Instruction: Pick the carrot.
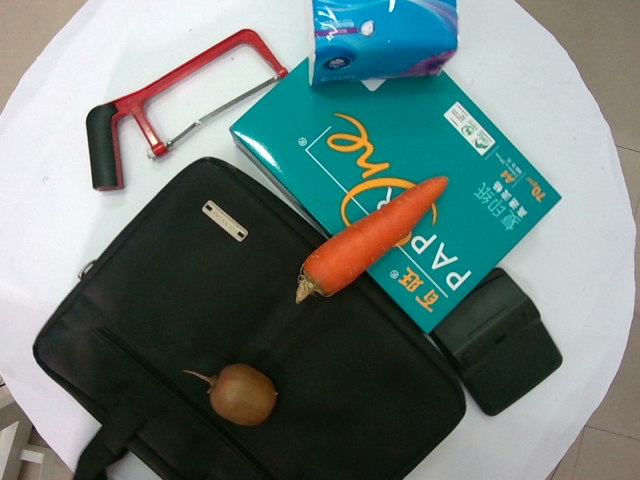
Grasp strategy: vertical